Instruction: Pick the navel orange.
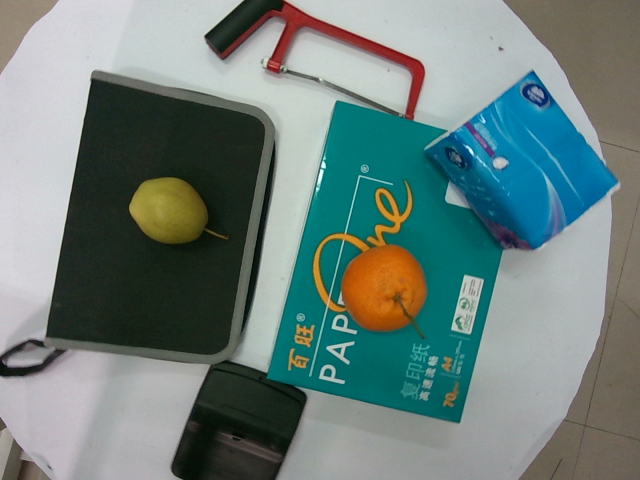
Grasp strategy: vertical